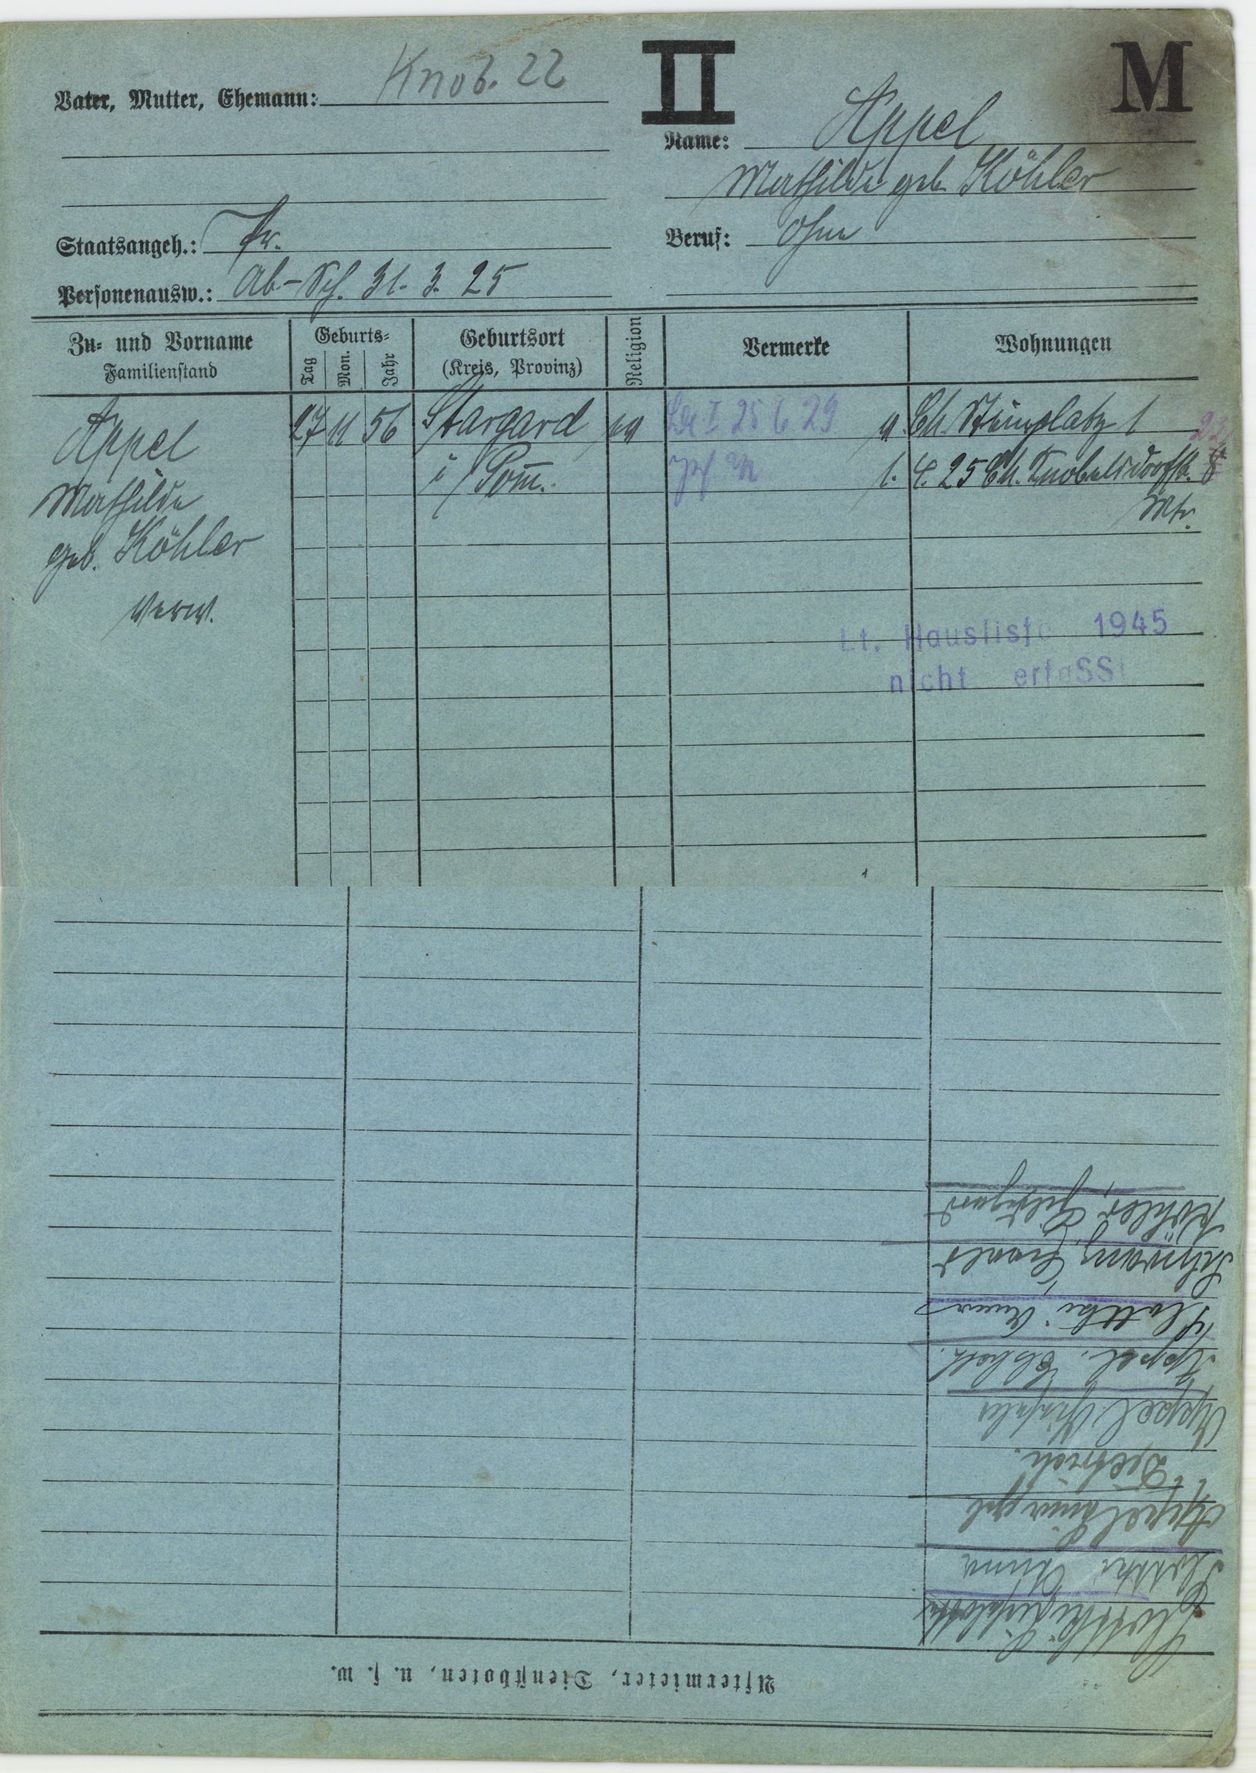
Appel
Mathilde geb. Köhler